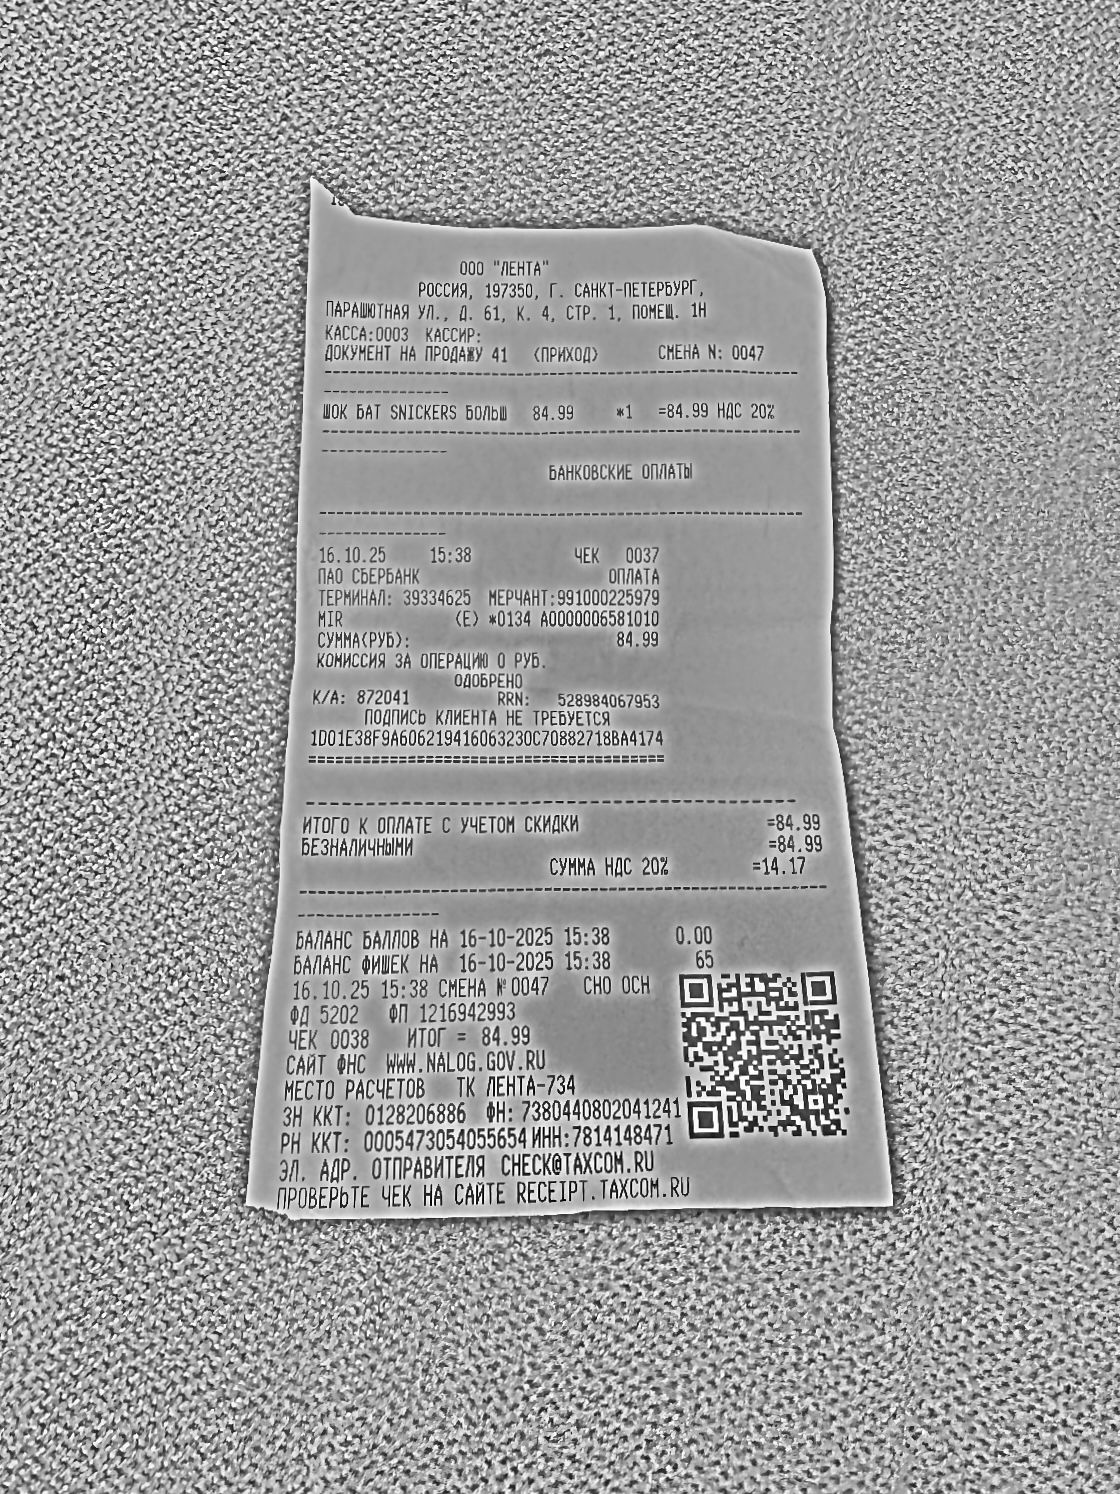
Продавец: ООО "ЛЕНТА"
ИНН: 7814148471
Дата: 16.10.25
Товары: ШОК БАТ SNICKERS БОЛЬШ
Количество: 1
Цена: 84.99
Сумма: 84.99
Итого: 84.99